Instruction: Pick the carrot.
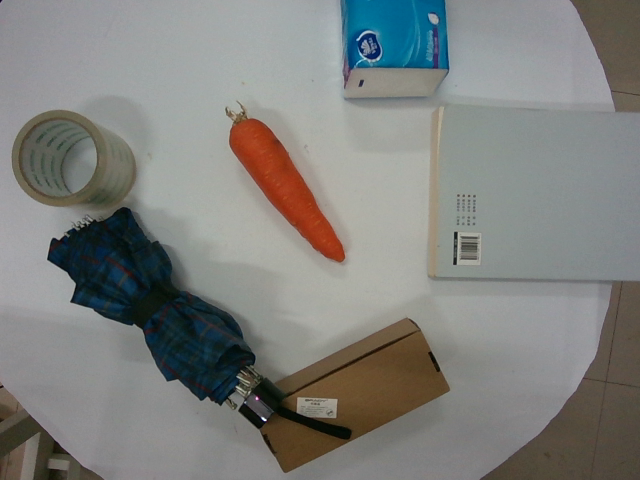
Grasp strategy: vertical